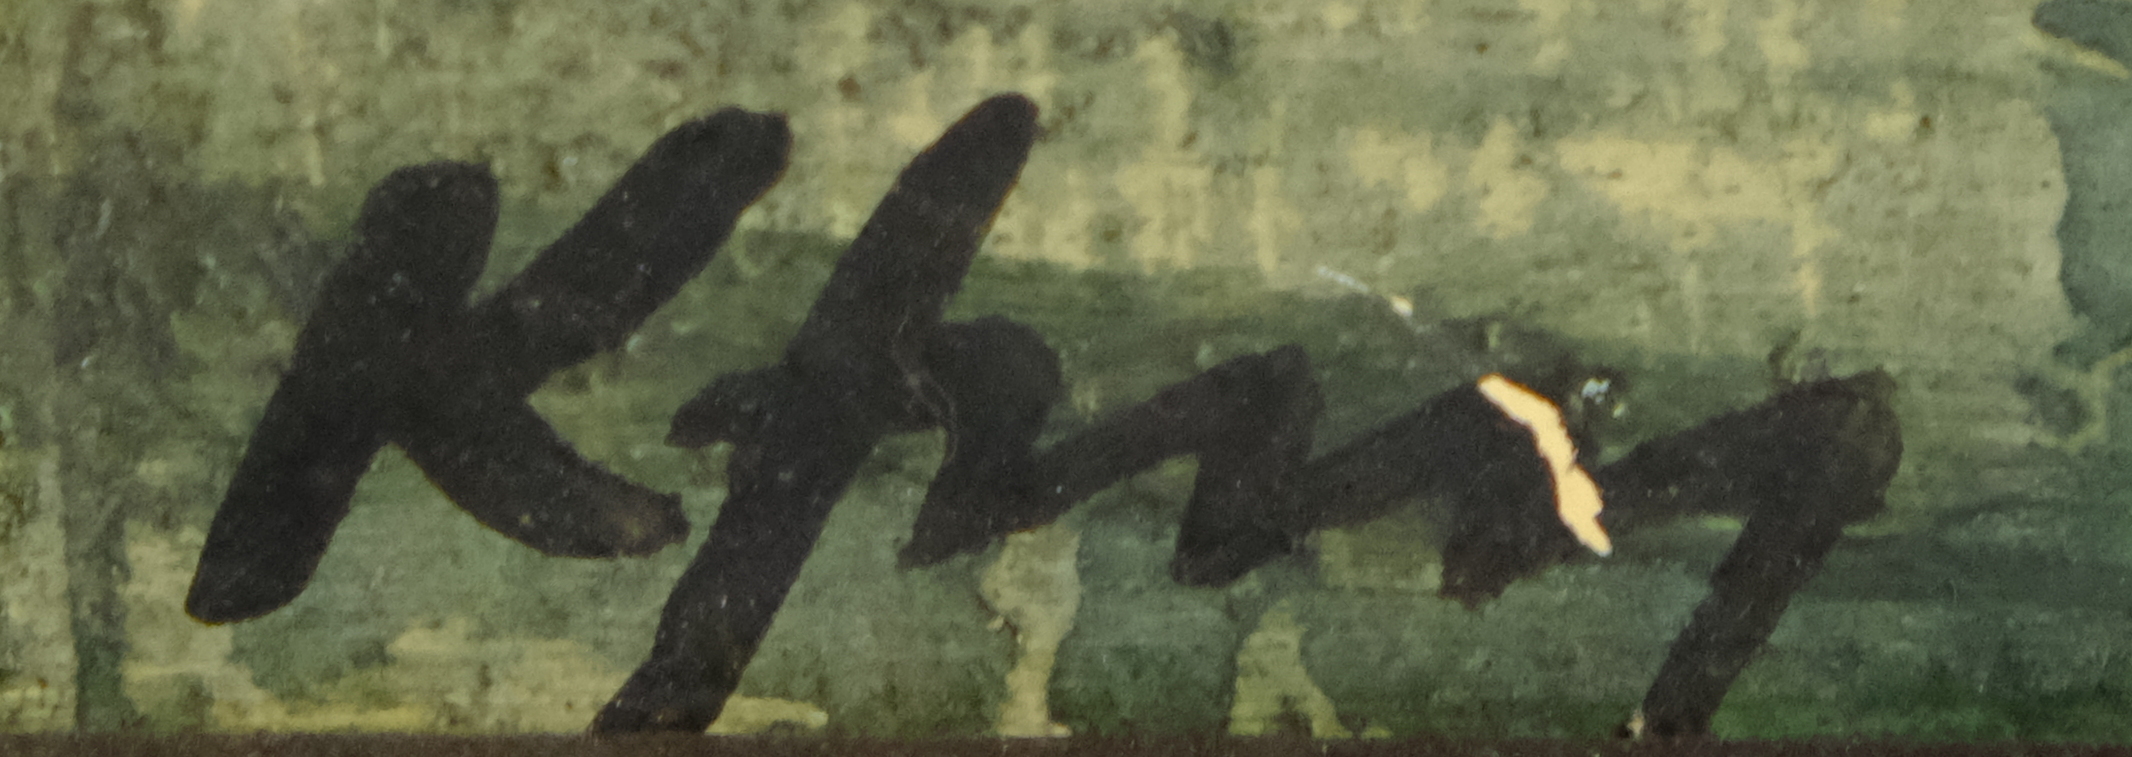
Signature of: karel kafka